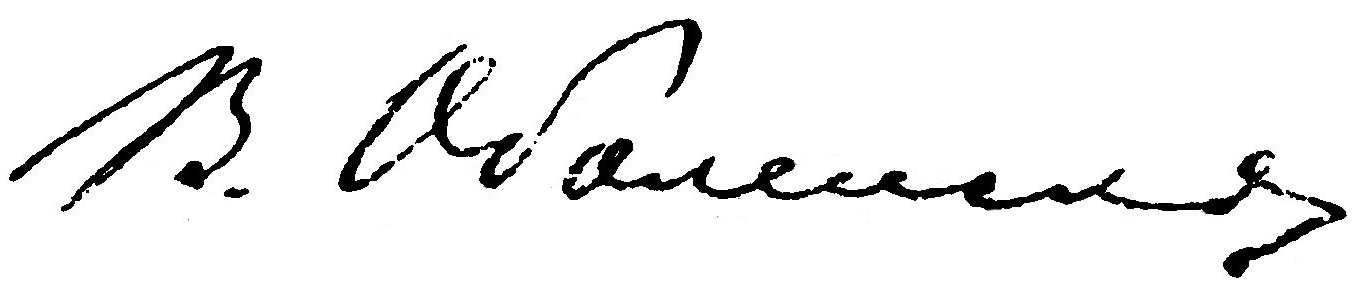
Signature of: vladimir obolensky